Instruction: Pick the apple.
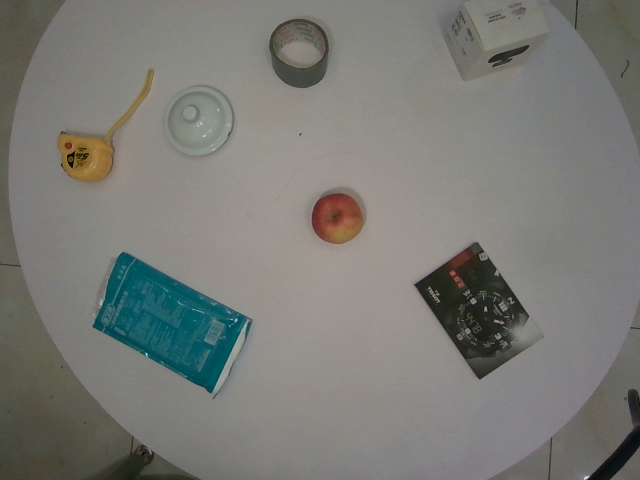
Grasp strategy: vertical